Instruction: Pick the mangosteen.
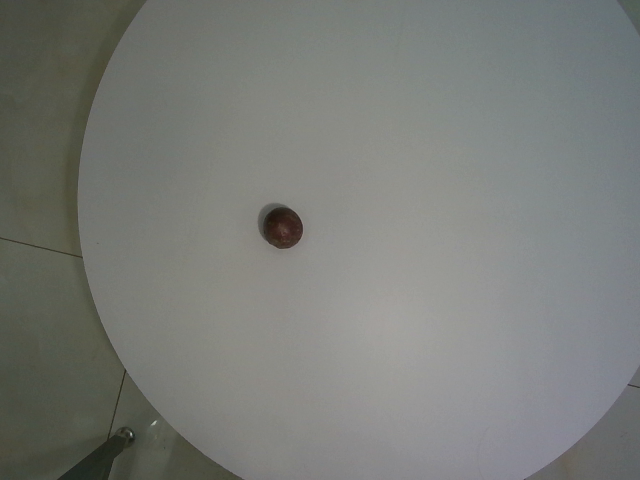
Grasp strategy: vertical